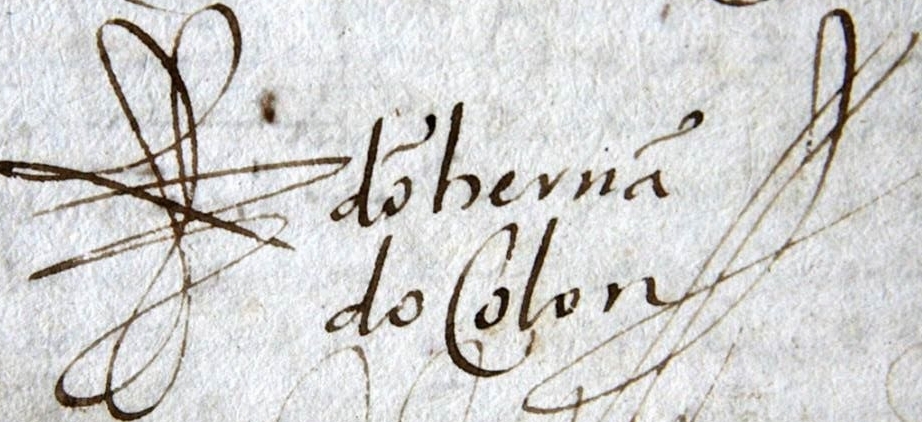
Signature of: ferdinand columbus